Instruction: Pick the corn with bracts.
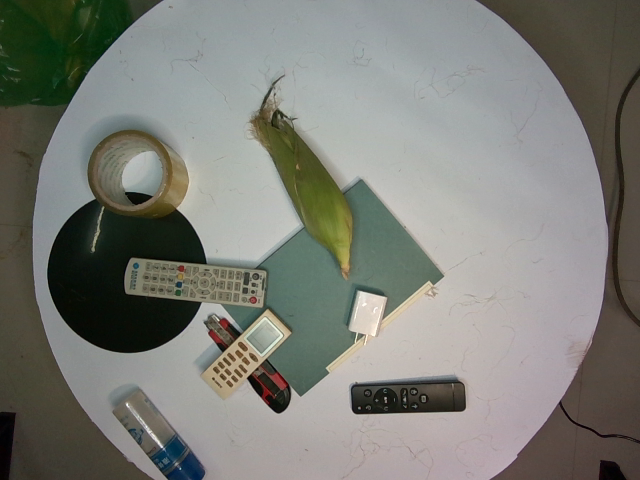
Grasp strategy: vertical